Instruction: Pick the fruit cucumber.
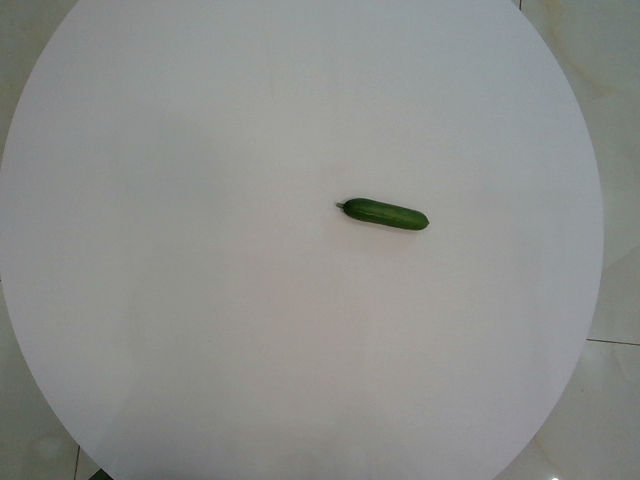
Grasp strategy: vertical